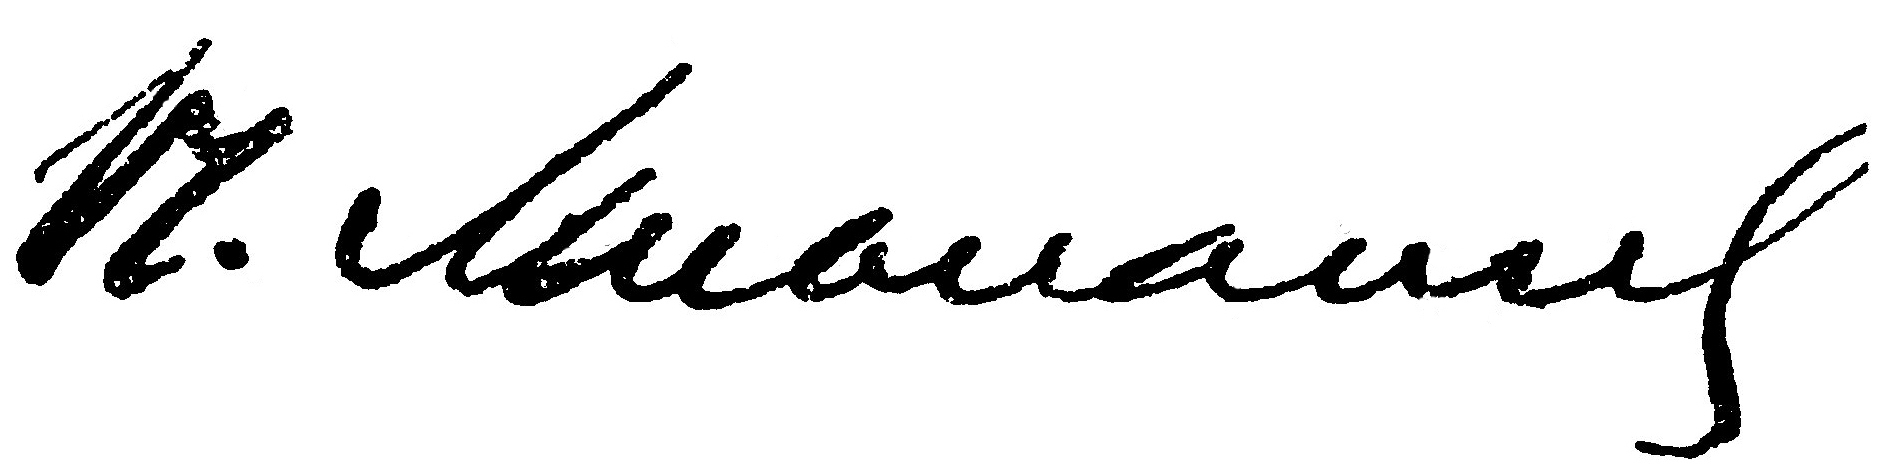
Signature of: nikolay miklashevsky